Question: Can you provide the account number mentioned in the document?
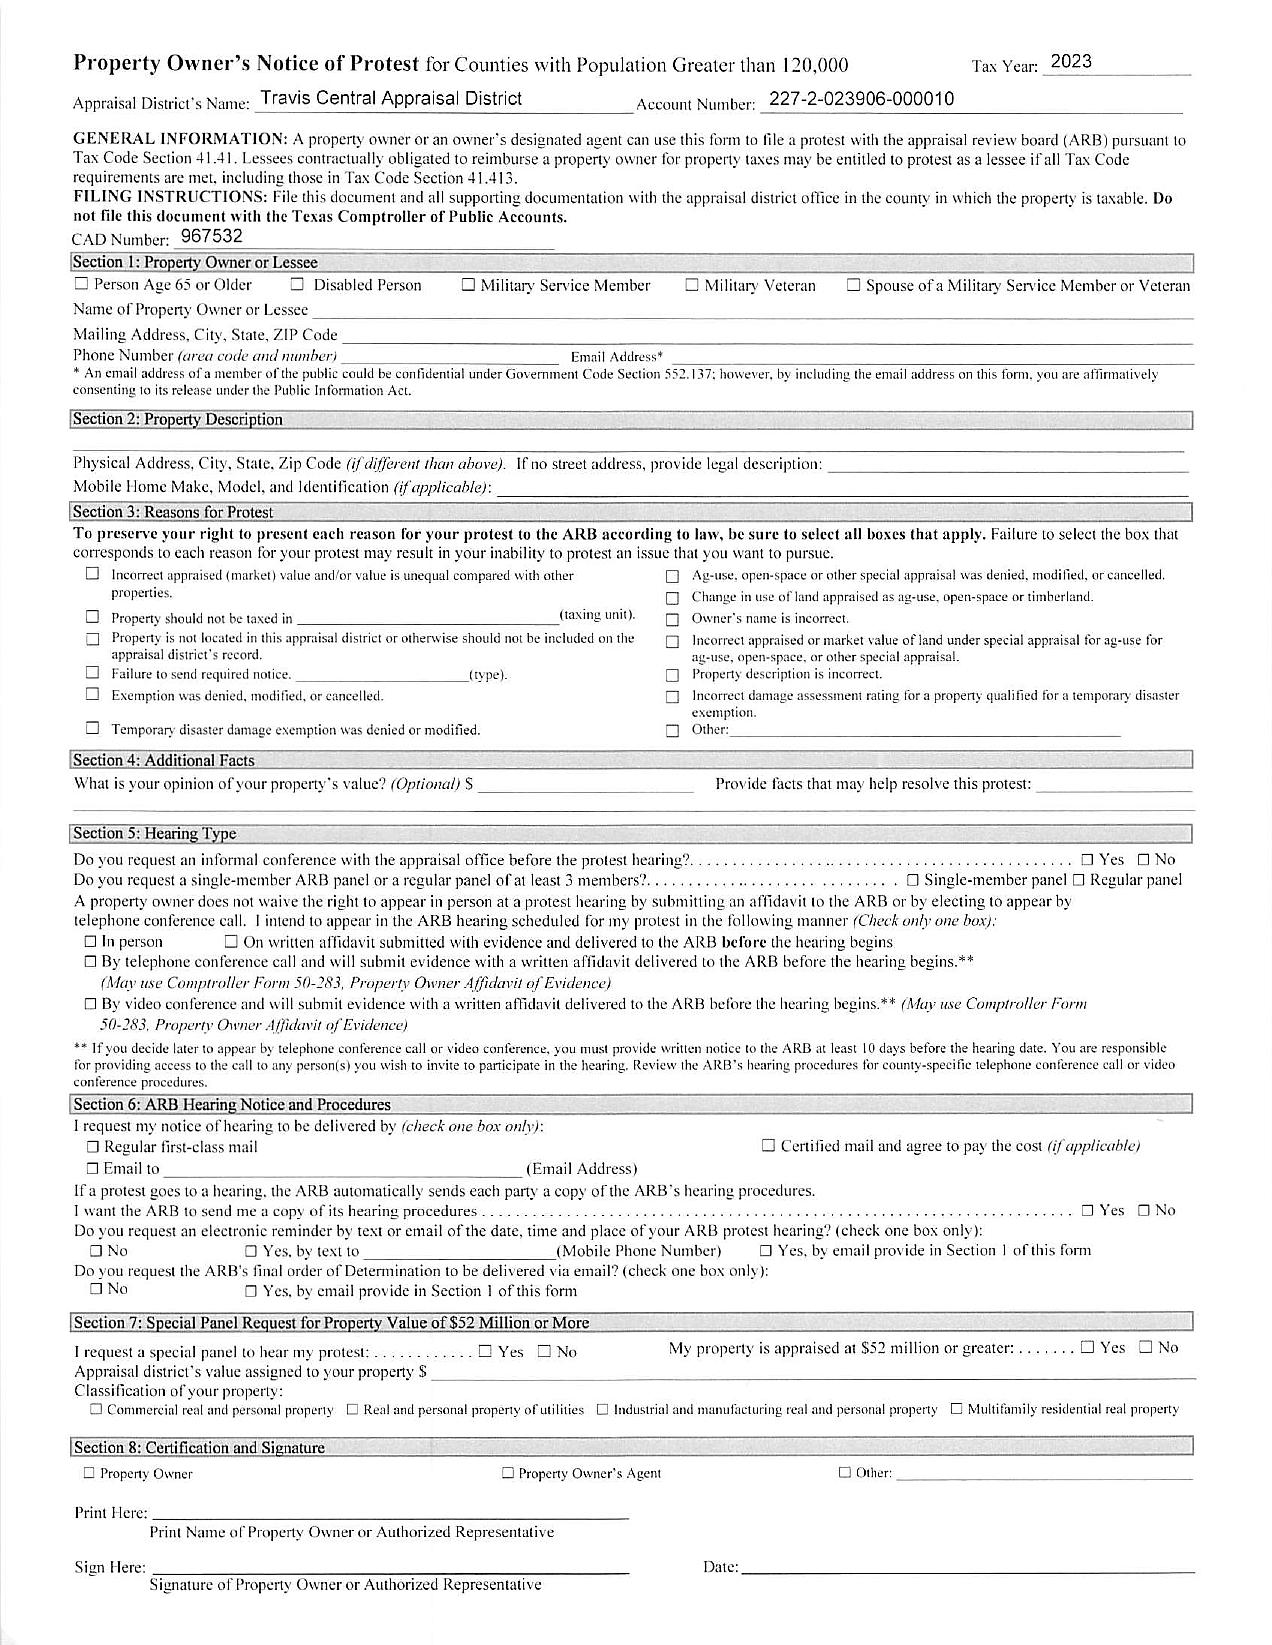
Answer: "227-2-023906-000010"